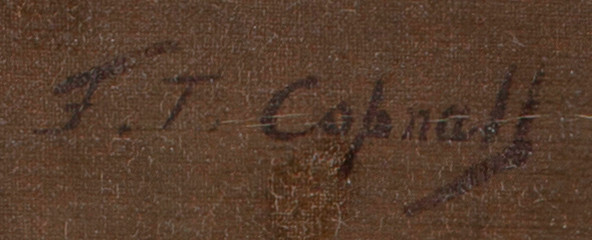
Signature of: frank thomas copnall